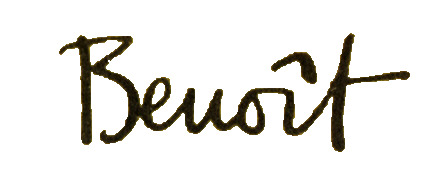
Signature of: benoît gillain